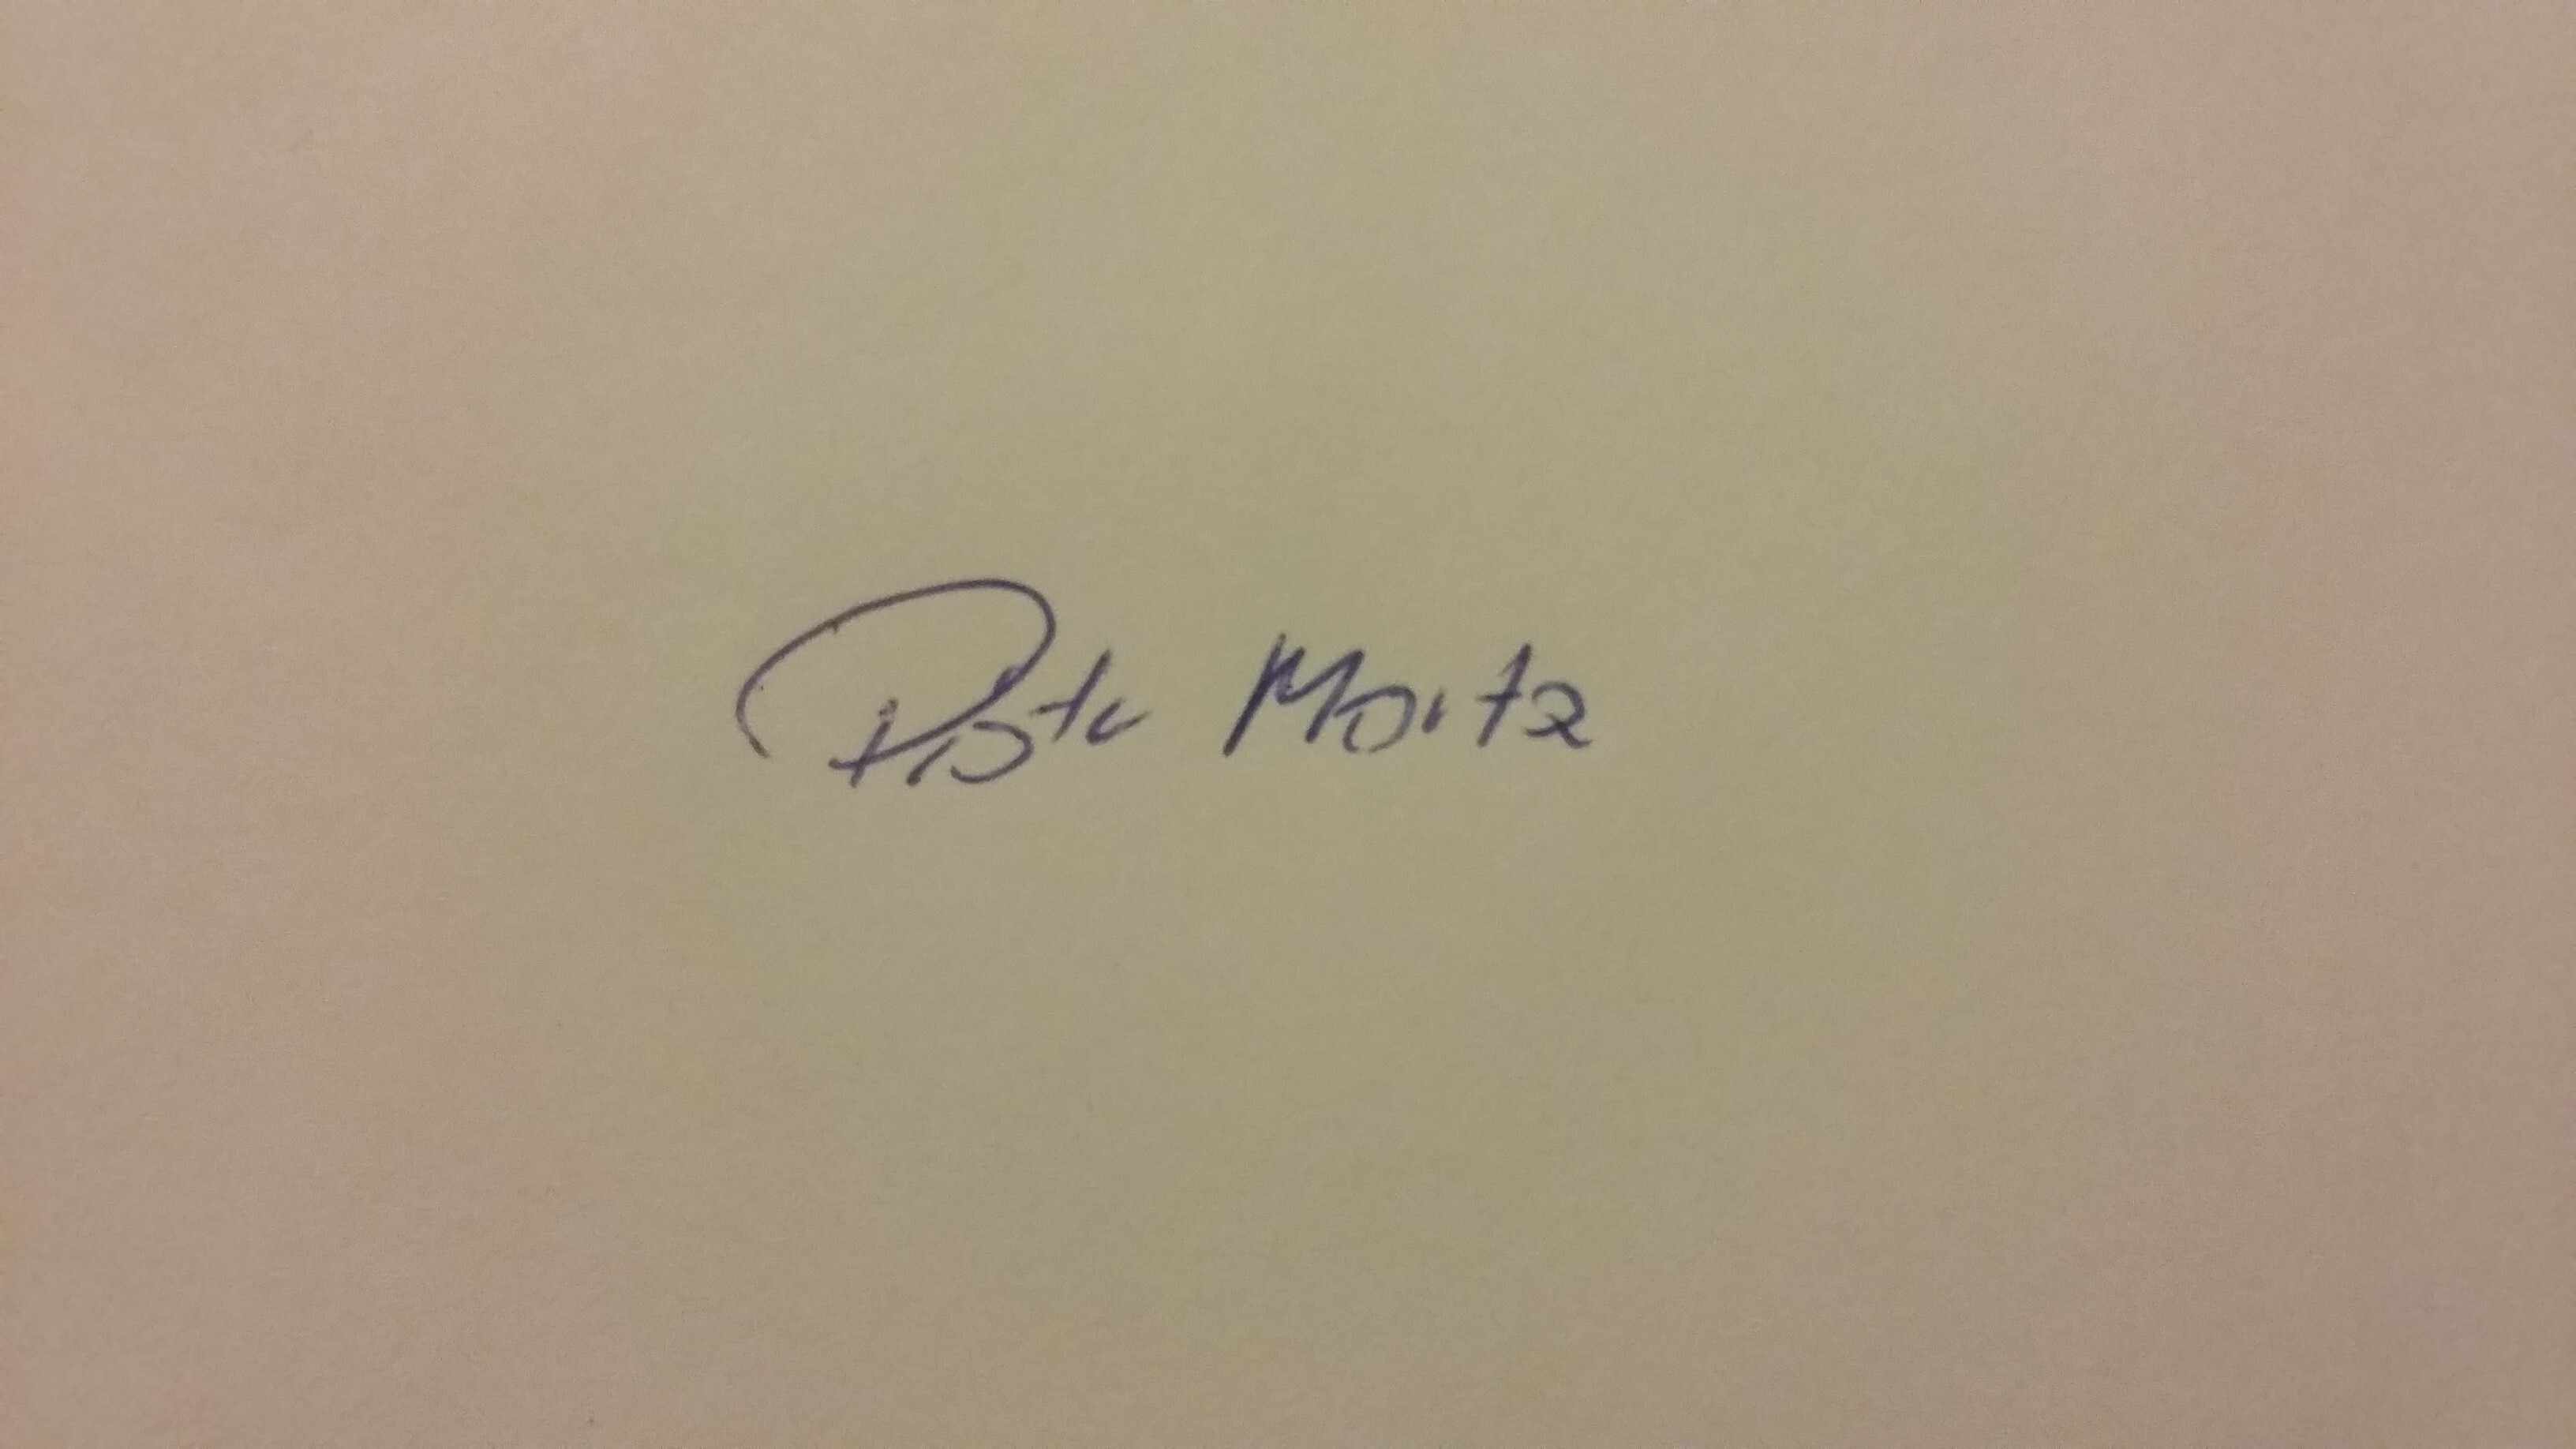
Signature of: piotr paweł morta